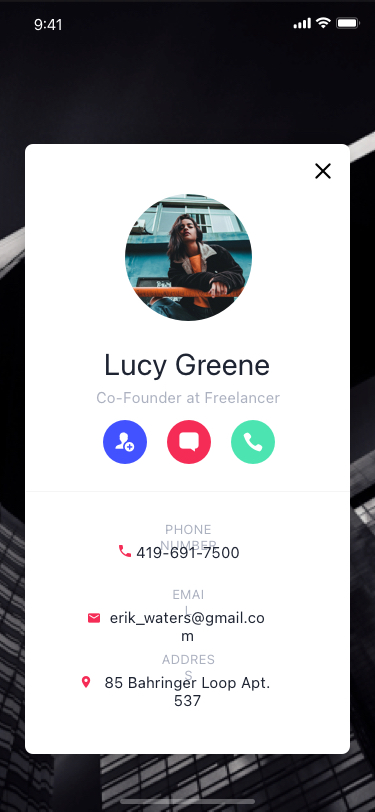
Text in this UI design:
Co-Founder at Freelancer
Lucy Greene
Phone number
Email
Address
419-691-7500
erik_waters@gmail.com
85 Bahringer Loop Apt. 537